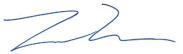
Signature of: treg taylor